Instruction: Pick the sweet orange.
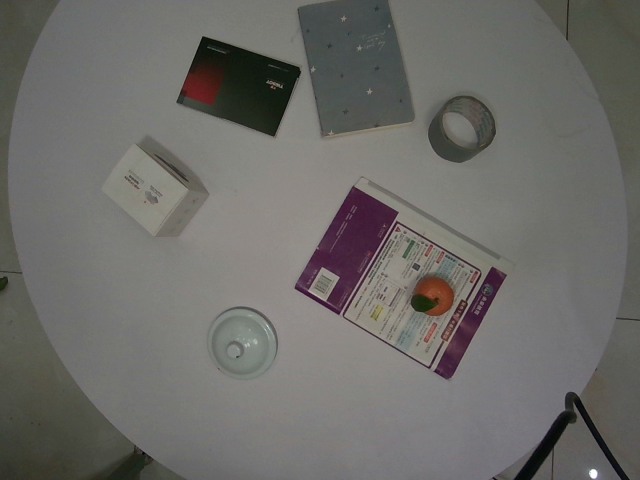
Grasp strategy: vertical